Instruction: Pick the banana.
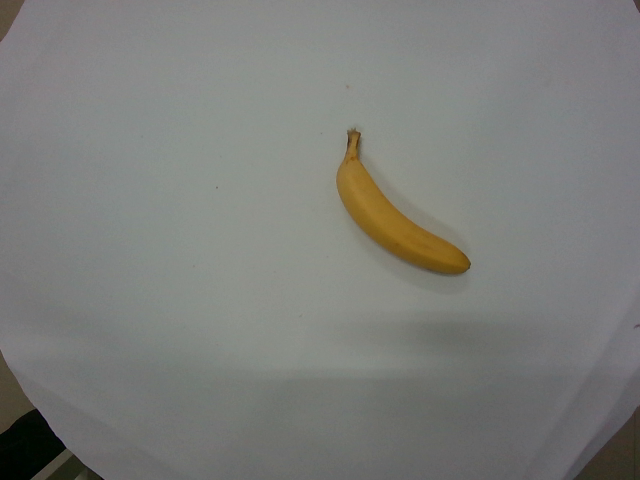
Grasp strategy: vertical